Question: How is the property described in the document?
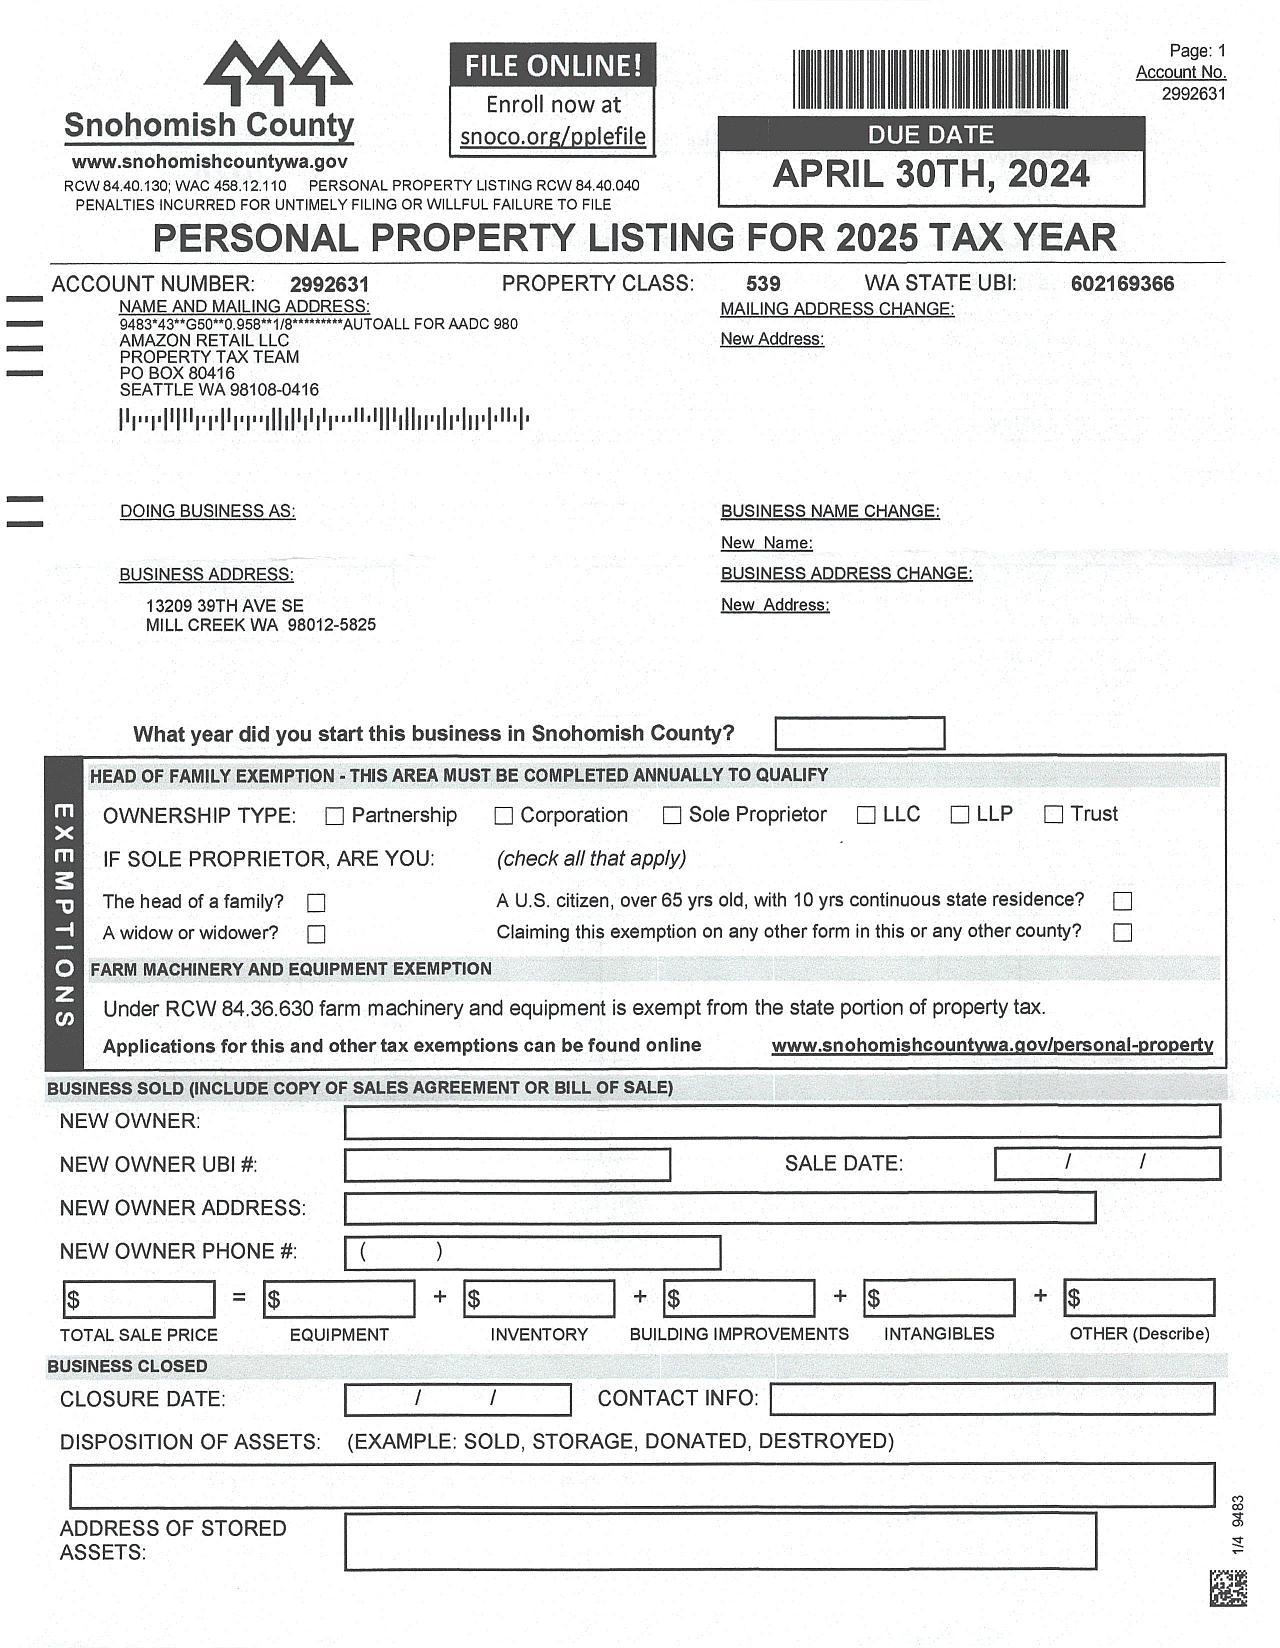
Answer: "539"